Question: Describe the condition in detail:
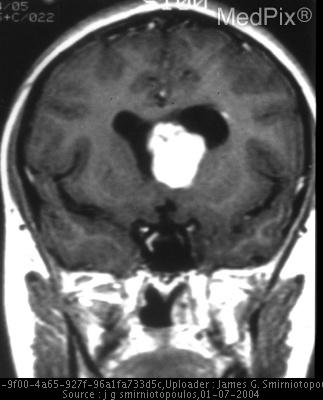
Answer: The disease is discussed as: WHO Grade I

Cell of Origin:

Synonyms: Ventricular tumor of Tuberous Sclerosis

Common Locations: Lateral ventricle, attached to caudate head.
Associations:  Most patients have Tuberous sclerosis, of those with TS, 6-16% will develop this tumor

Demographics: children, young adults (first two decades)

Histology: Large cells that variously resemble astrocytes, although may express neuronal markers

Special Stains: GFAP variable (usually present), S100 neuronal markers +/-

Progression : May grow, does not change histology

Treatment:  Everolimus ( Afinitor, Novartis) has shown one-third (35%) of patients had a 50% or more reduction in tumor volume. http://www.thelancet.com/journals/lancet/article/PIIS0140-6736%2812%2961134-9/fulltext

Radiology: Usually seen with other features of Tuberous Sclerosis (cortical tubers, calcified subependymal nodules, white matter streaks). May obstruct f. of Monro and cause hydrocephalus. Enhancement and calcification are both common.